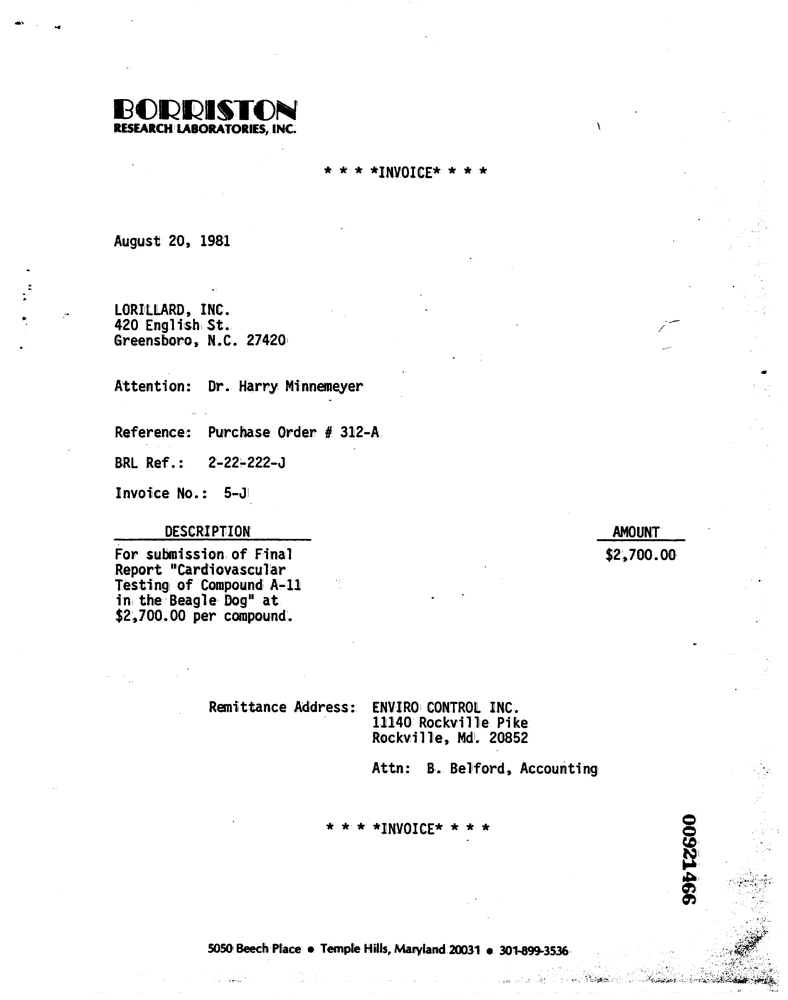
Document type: Invoice